Question: What do the imaging results show?
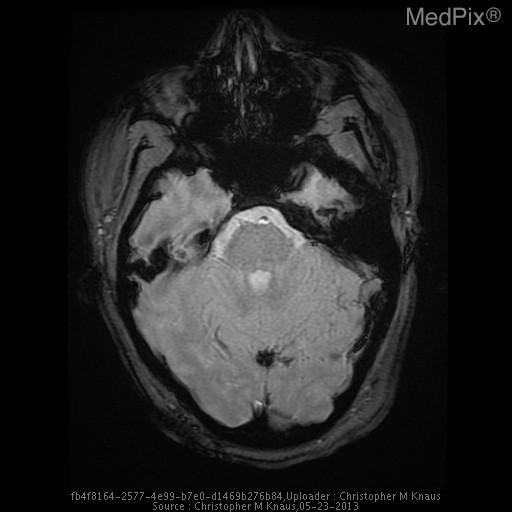
Answer: The imaging shows The vein of Galen, straight sinus, and dominant left transverse venous dural sinus are particularly hyperattenuating, and apparently prominent in caliber.

The superior sagittal sinus is notably less hyperattenuating and is normal in appearance.  The right transverse dural venous sinus is hypoplastic.

Gray/white matter discrimination is preserved.  There is no evidence for infarction or intracranial hemorrhage.  There are no brain masses or mass effect.  There is no hydrocephalus.

The skull is intact.  The partially imaged aerated portions of the skull base are free of significant effusions..

Impression: The vein of Galen, straight sinus, and dominant left transverse venous dural sinus are all particularly hyperattenuating and apparently prominent in caliber, all very concerning for thrombosis. The GRE sequence reverifies GRE blooming consistent with thrombosis within the vein of Galen, straight sinus, left dominant transverse venous sinus and sigmoid sinus and demonstrates no GRE blooming within the brain parenchyma suggestive of brain parenchymal hemorrhage..